Question: Which state is mentioned in the document?
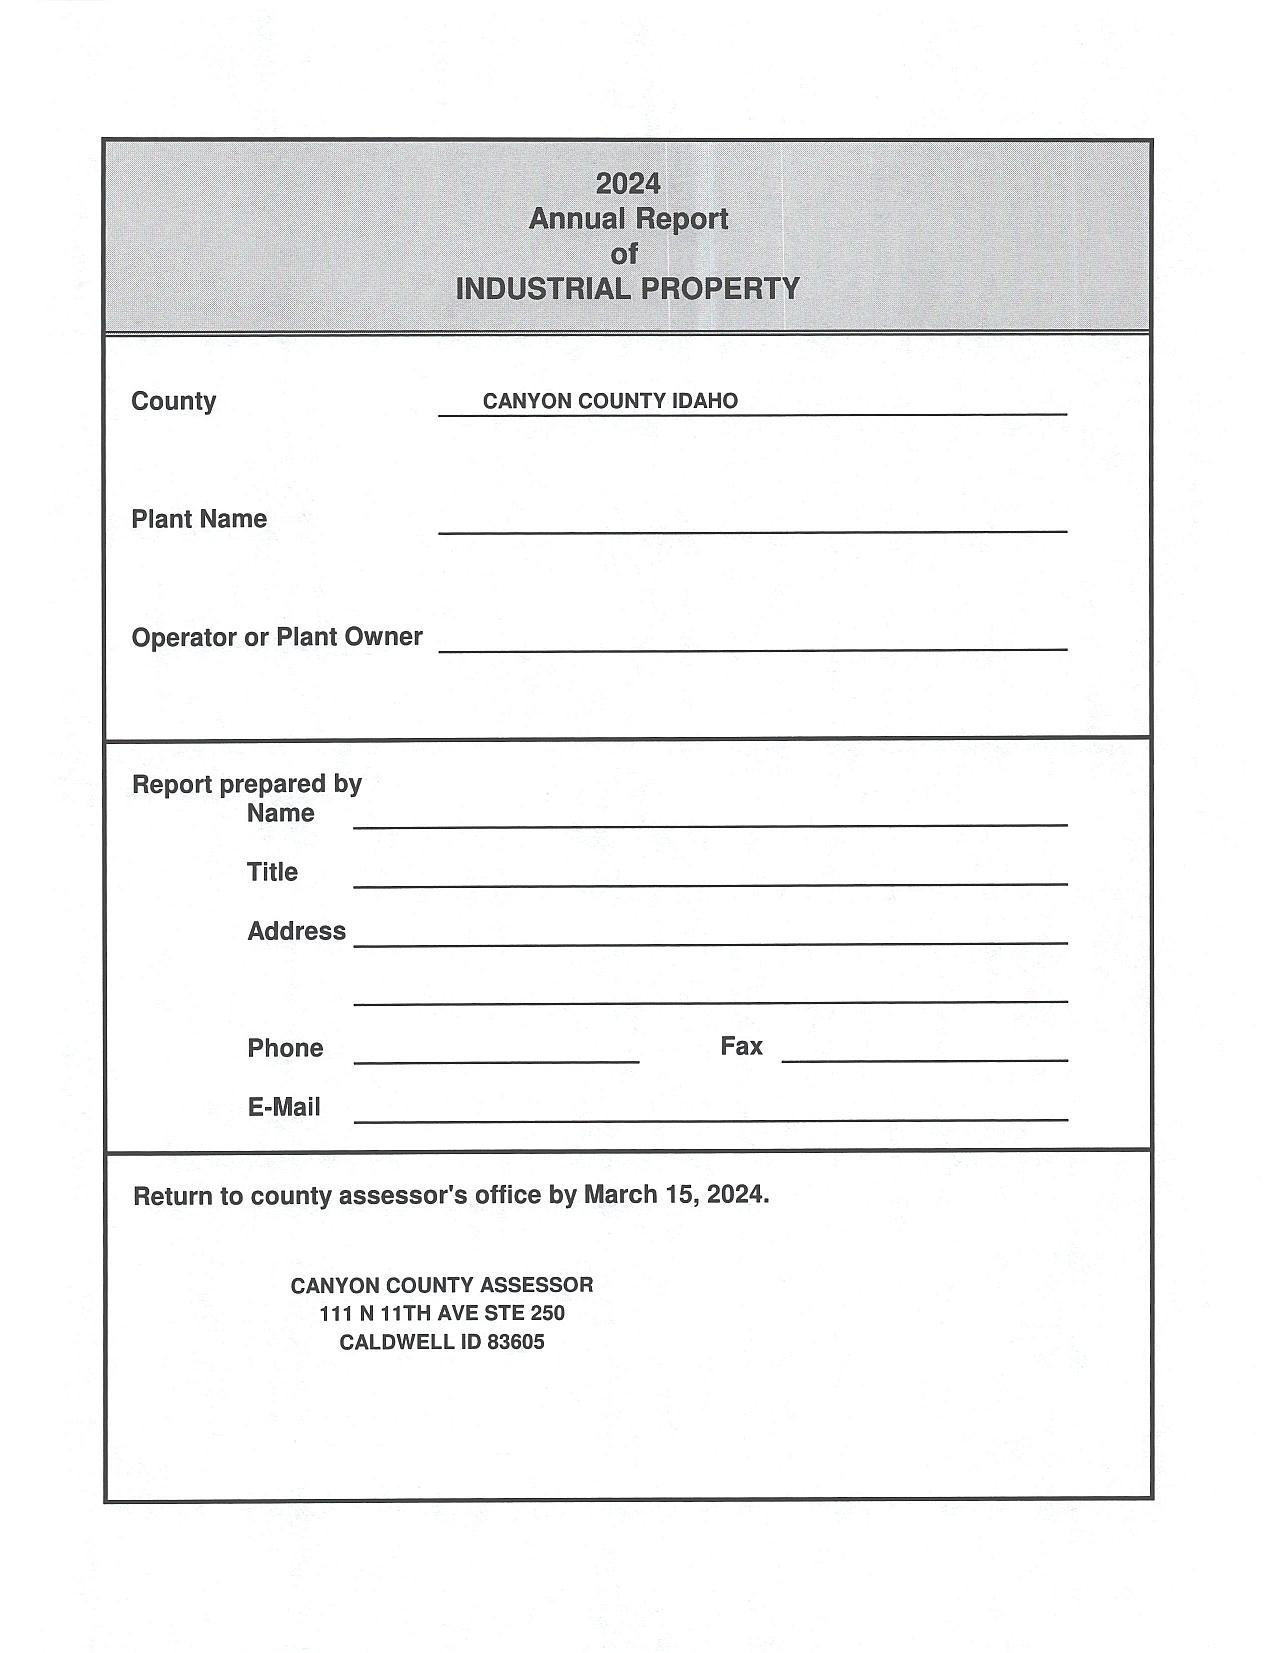
Answer: "IDAHO"